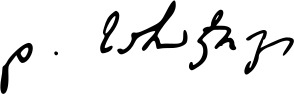
Signature of: david sarajishvili